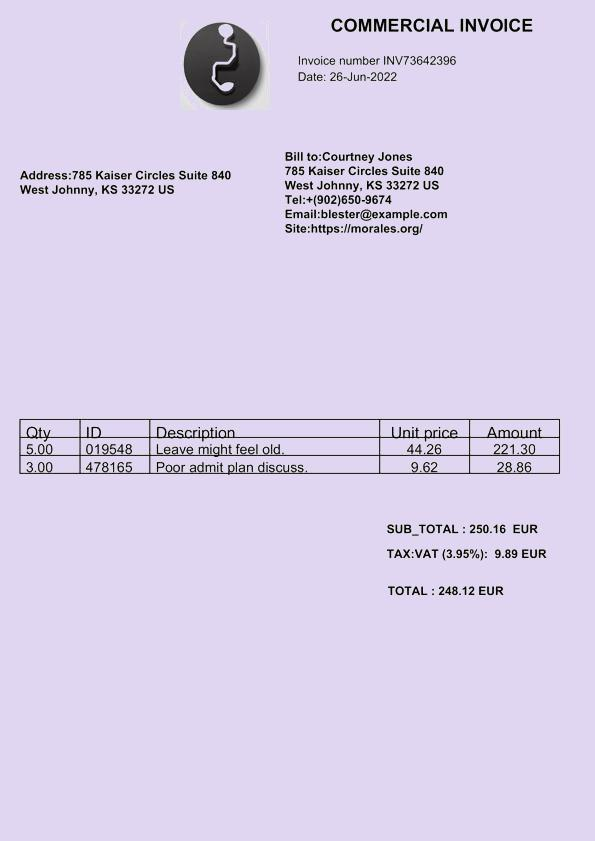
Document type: Invoice